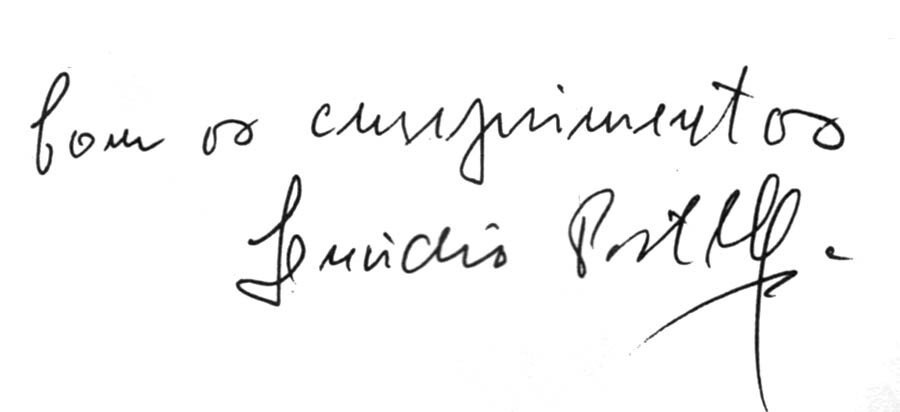
Signature of: lucídio portela nunes